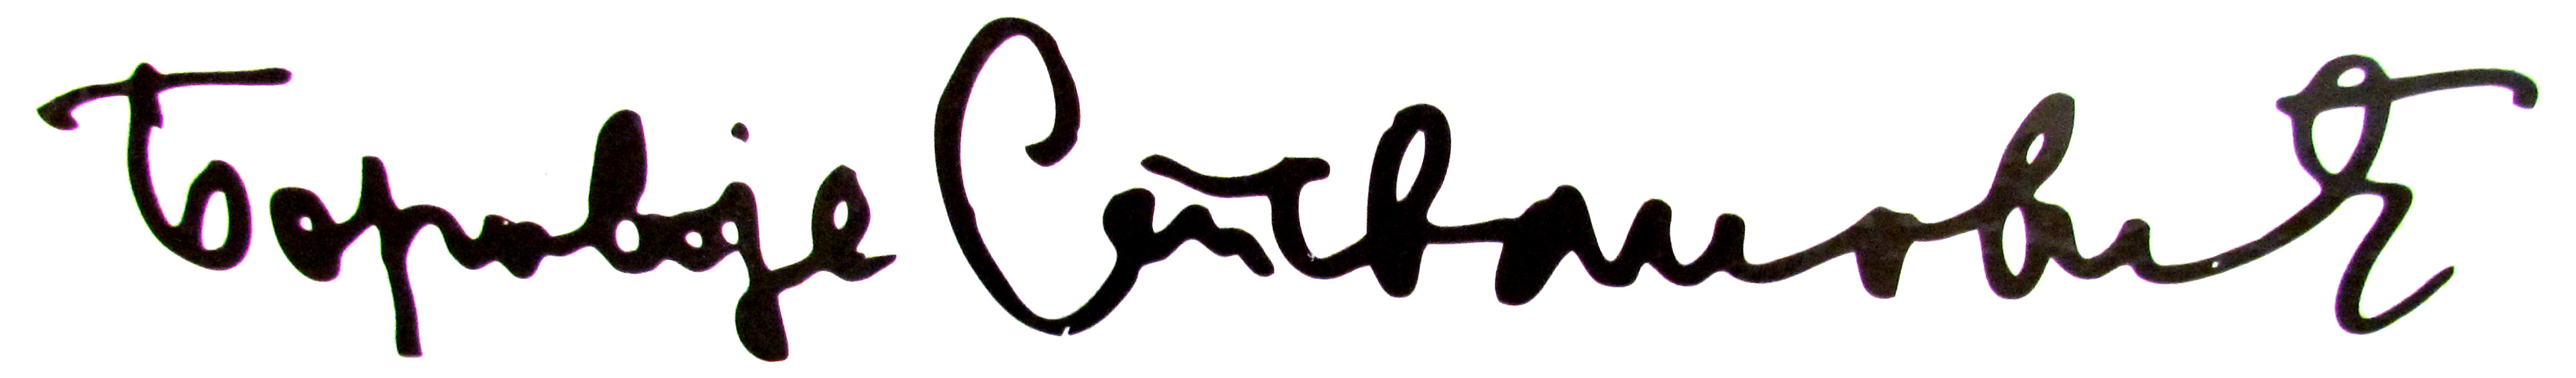
Signature of: borivoje stevanović